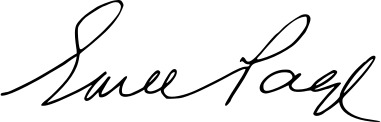
Signature of: earle page